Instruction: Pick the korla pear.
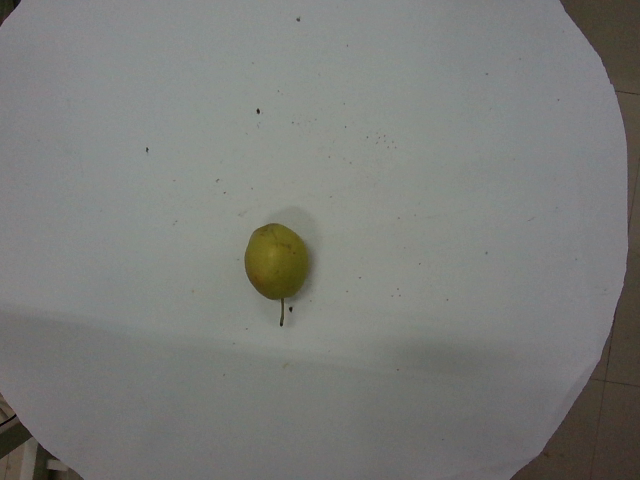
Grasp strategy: vertical